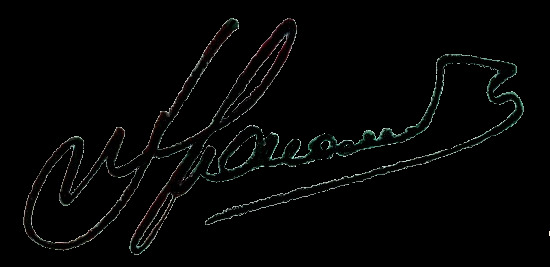
Signature of: muslim magomayev